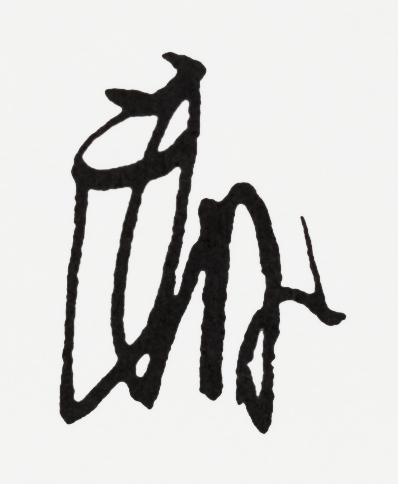
Signature of: minamoto no yoritomo